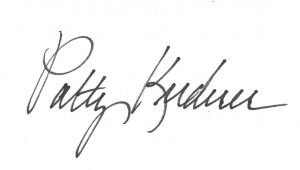
Signature of: patty kuderer